Question: What are the imaging findings?
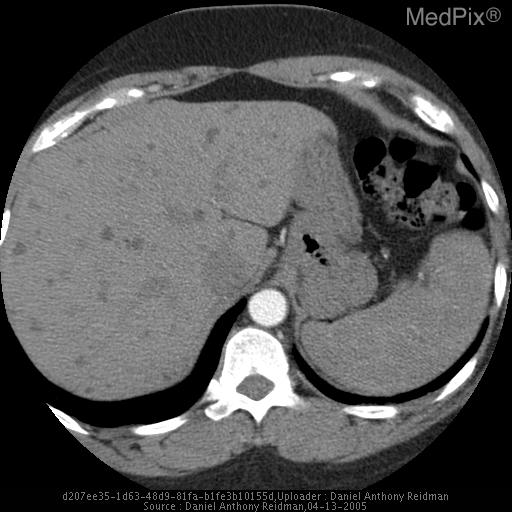
Answer: The imaging shows CTPA shows multiple, non enhancing hepatic low density lesions, 4-10 mm.
MR further characterizes these lesions as non enhancing, fluid signal lesions. Multiple, 4-10 mm, non enhancing hepatic low density lesions.